Question: What is the estimated tax bill amount according to the document?
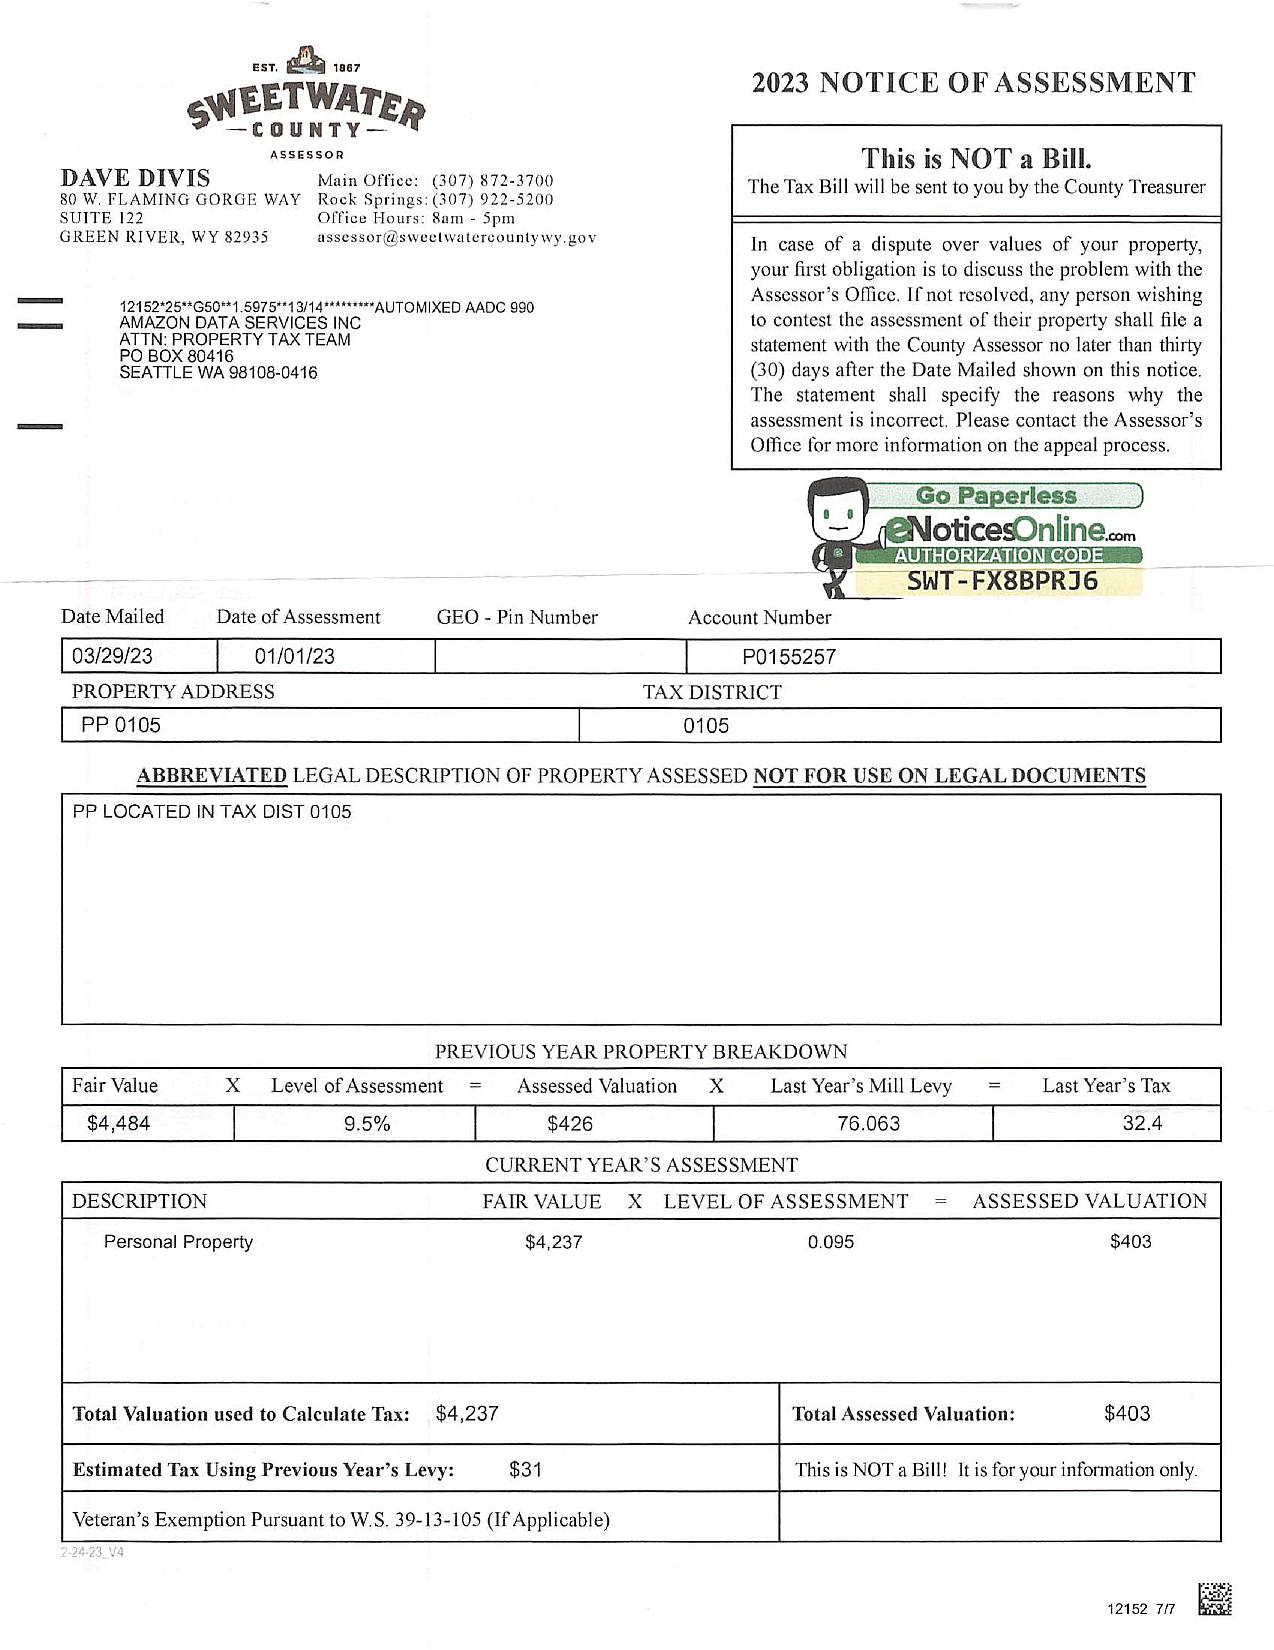
Answer: "$31 "